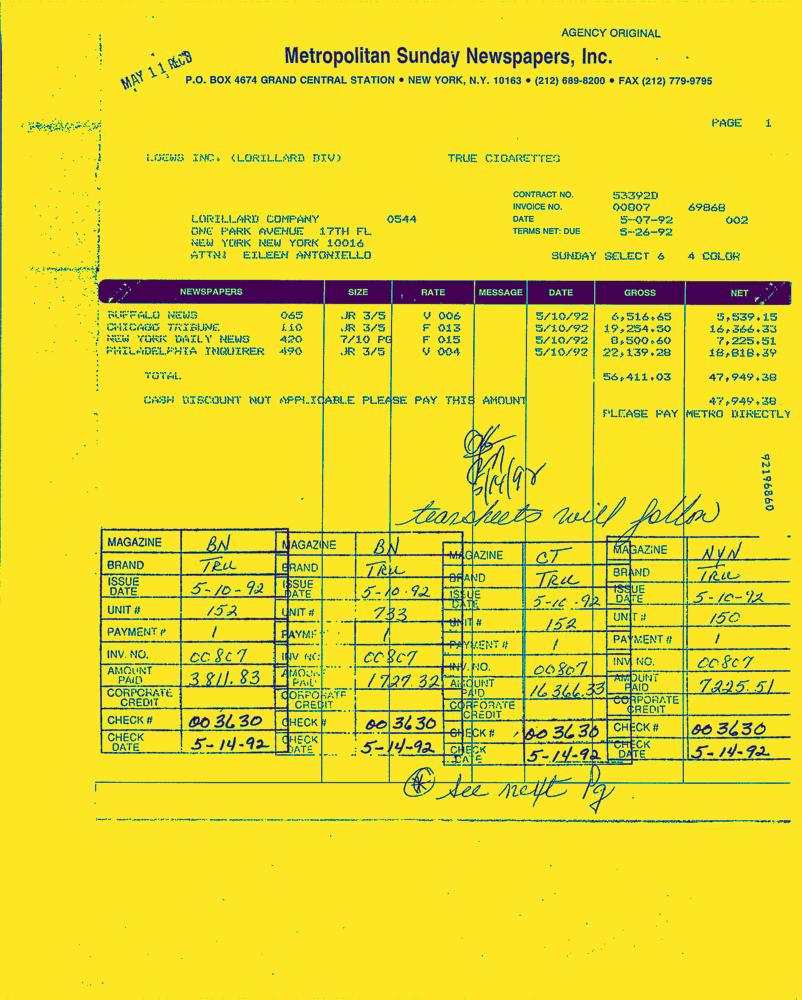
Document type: Invoice-Doc